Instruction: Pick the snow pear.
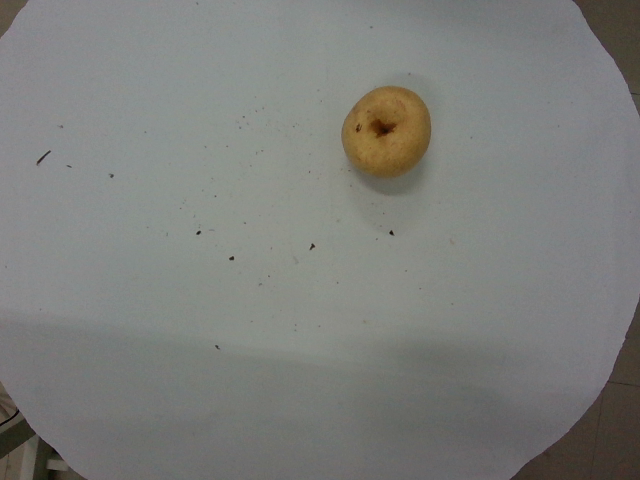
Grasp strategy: vertical